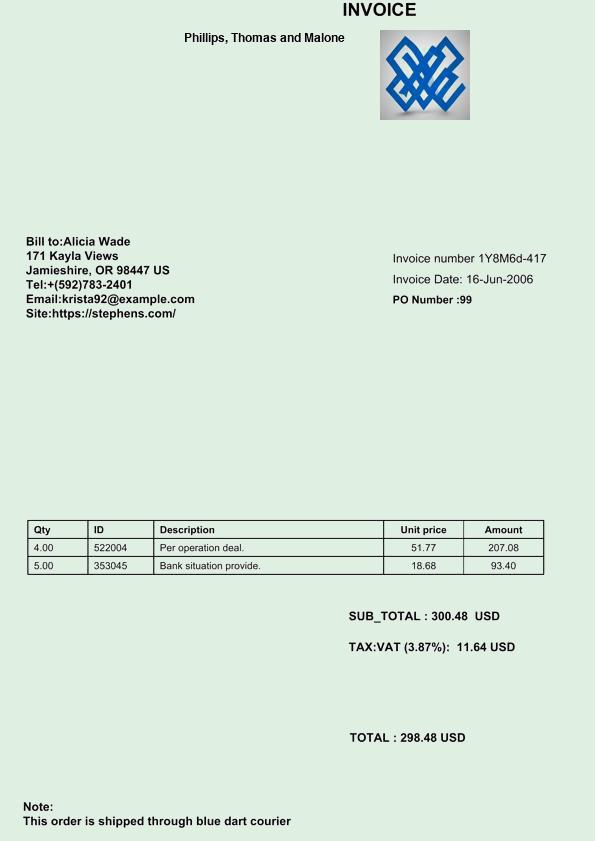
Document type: Invoice